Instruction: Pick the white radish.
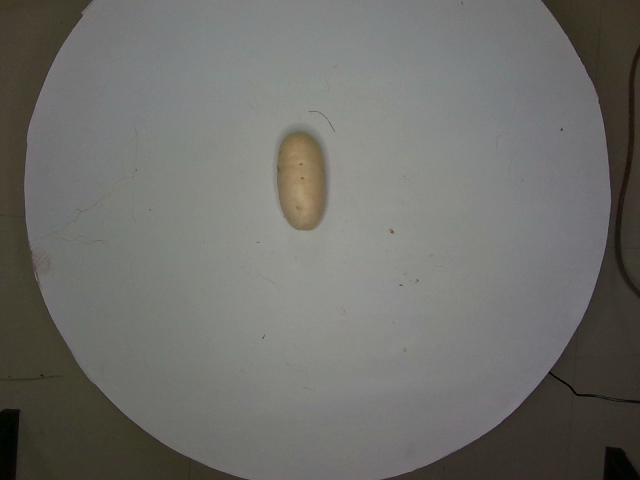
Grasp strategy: vertical